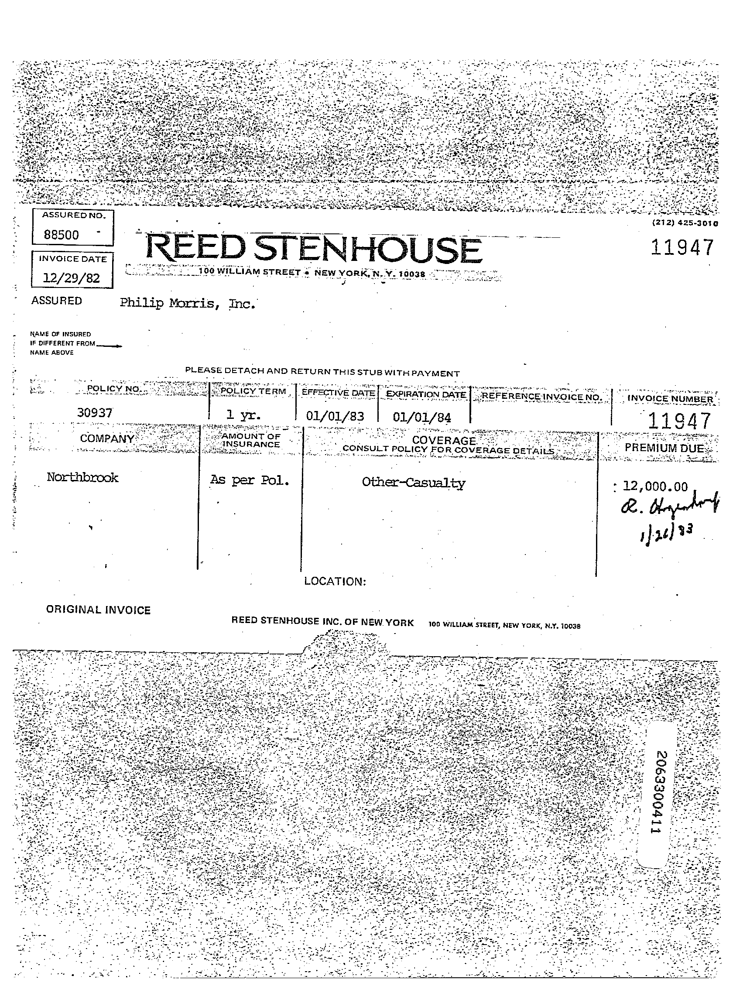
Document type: Invoice